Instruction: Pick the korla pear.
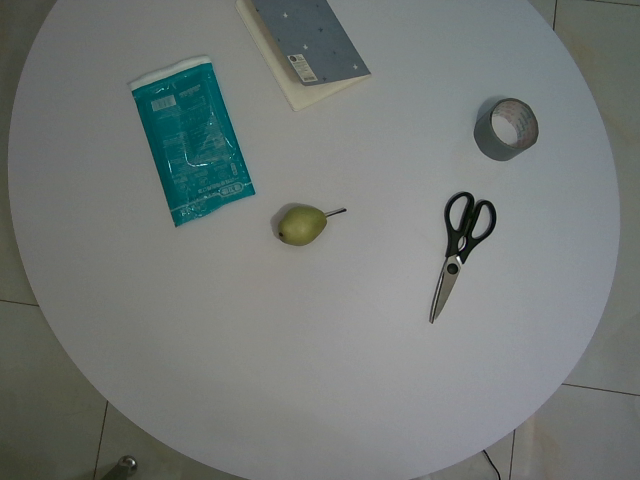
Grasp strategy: vertical